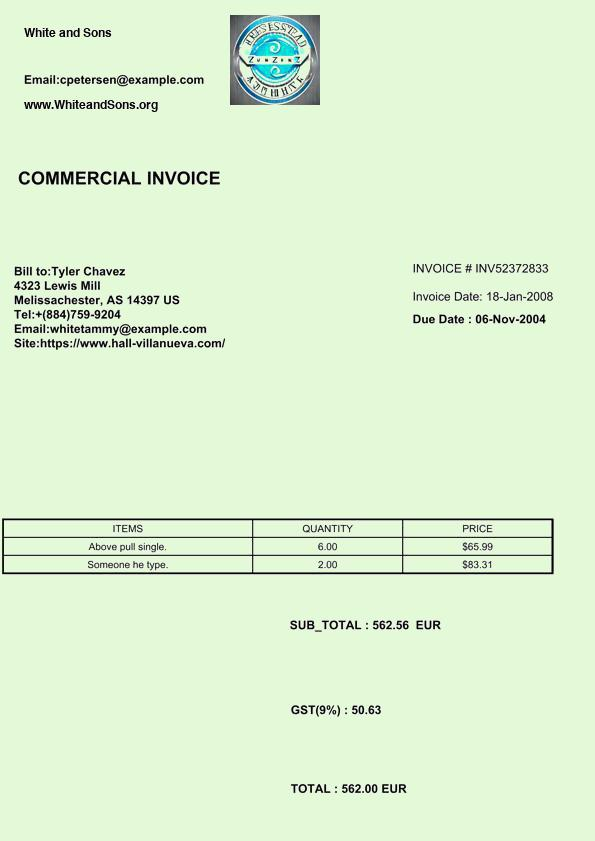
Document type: Invoice